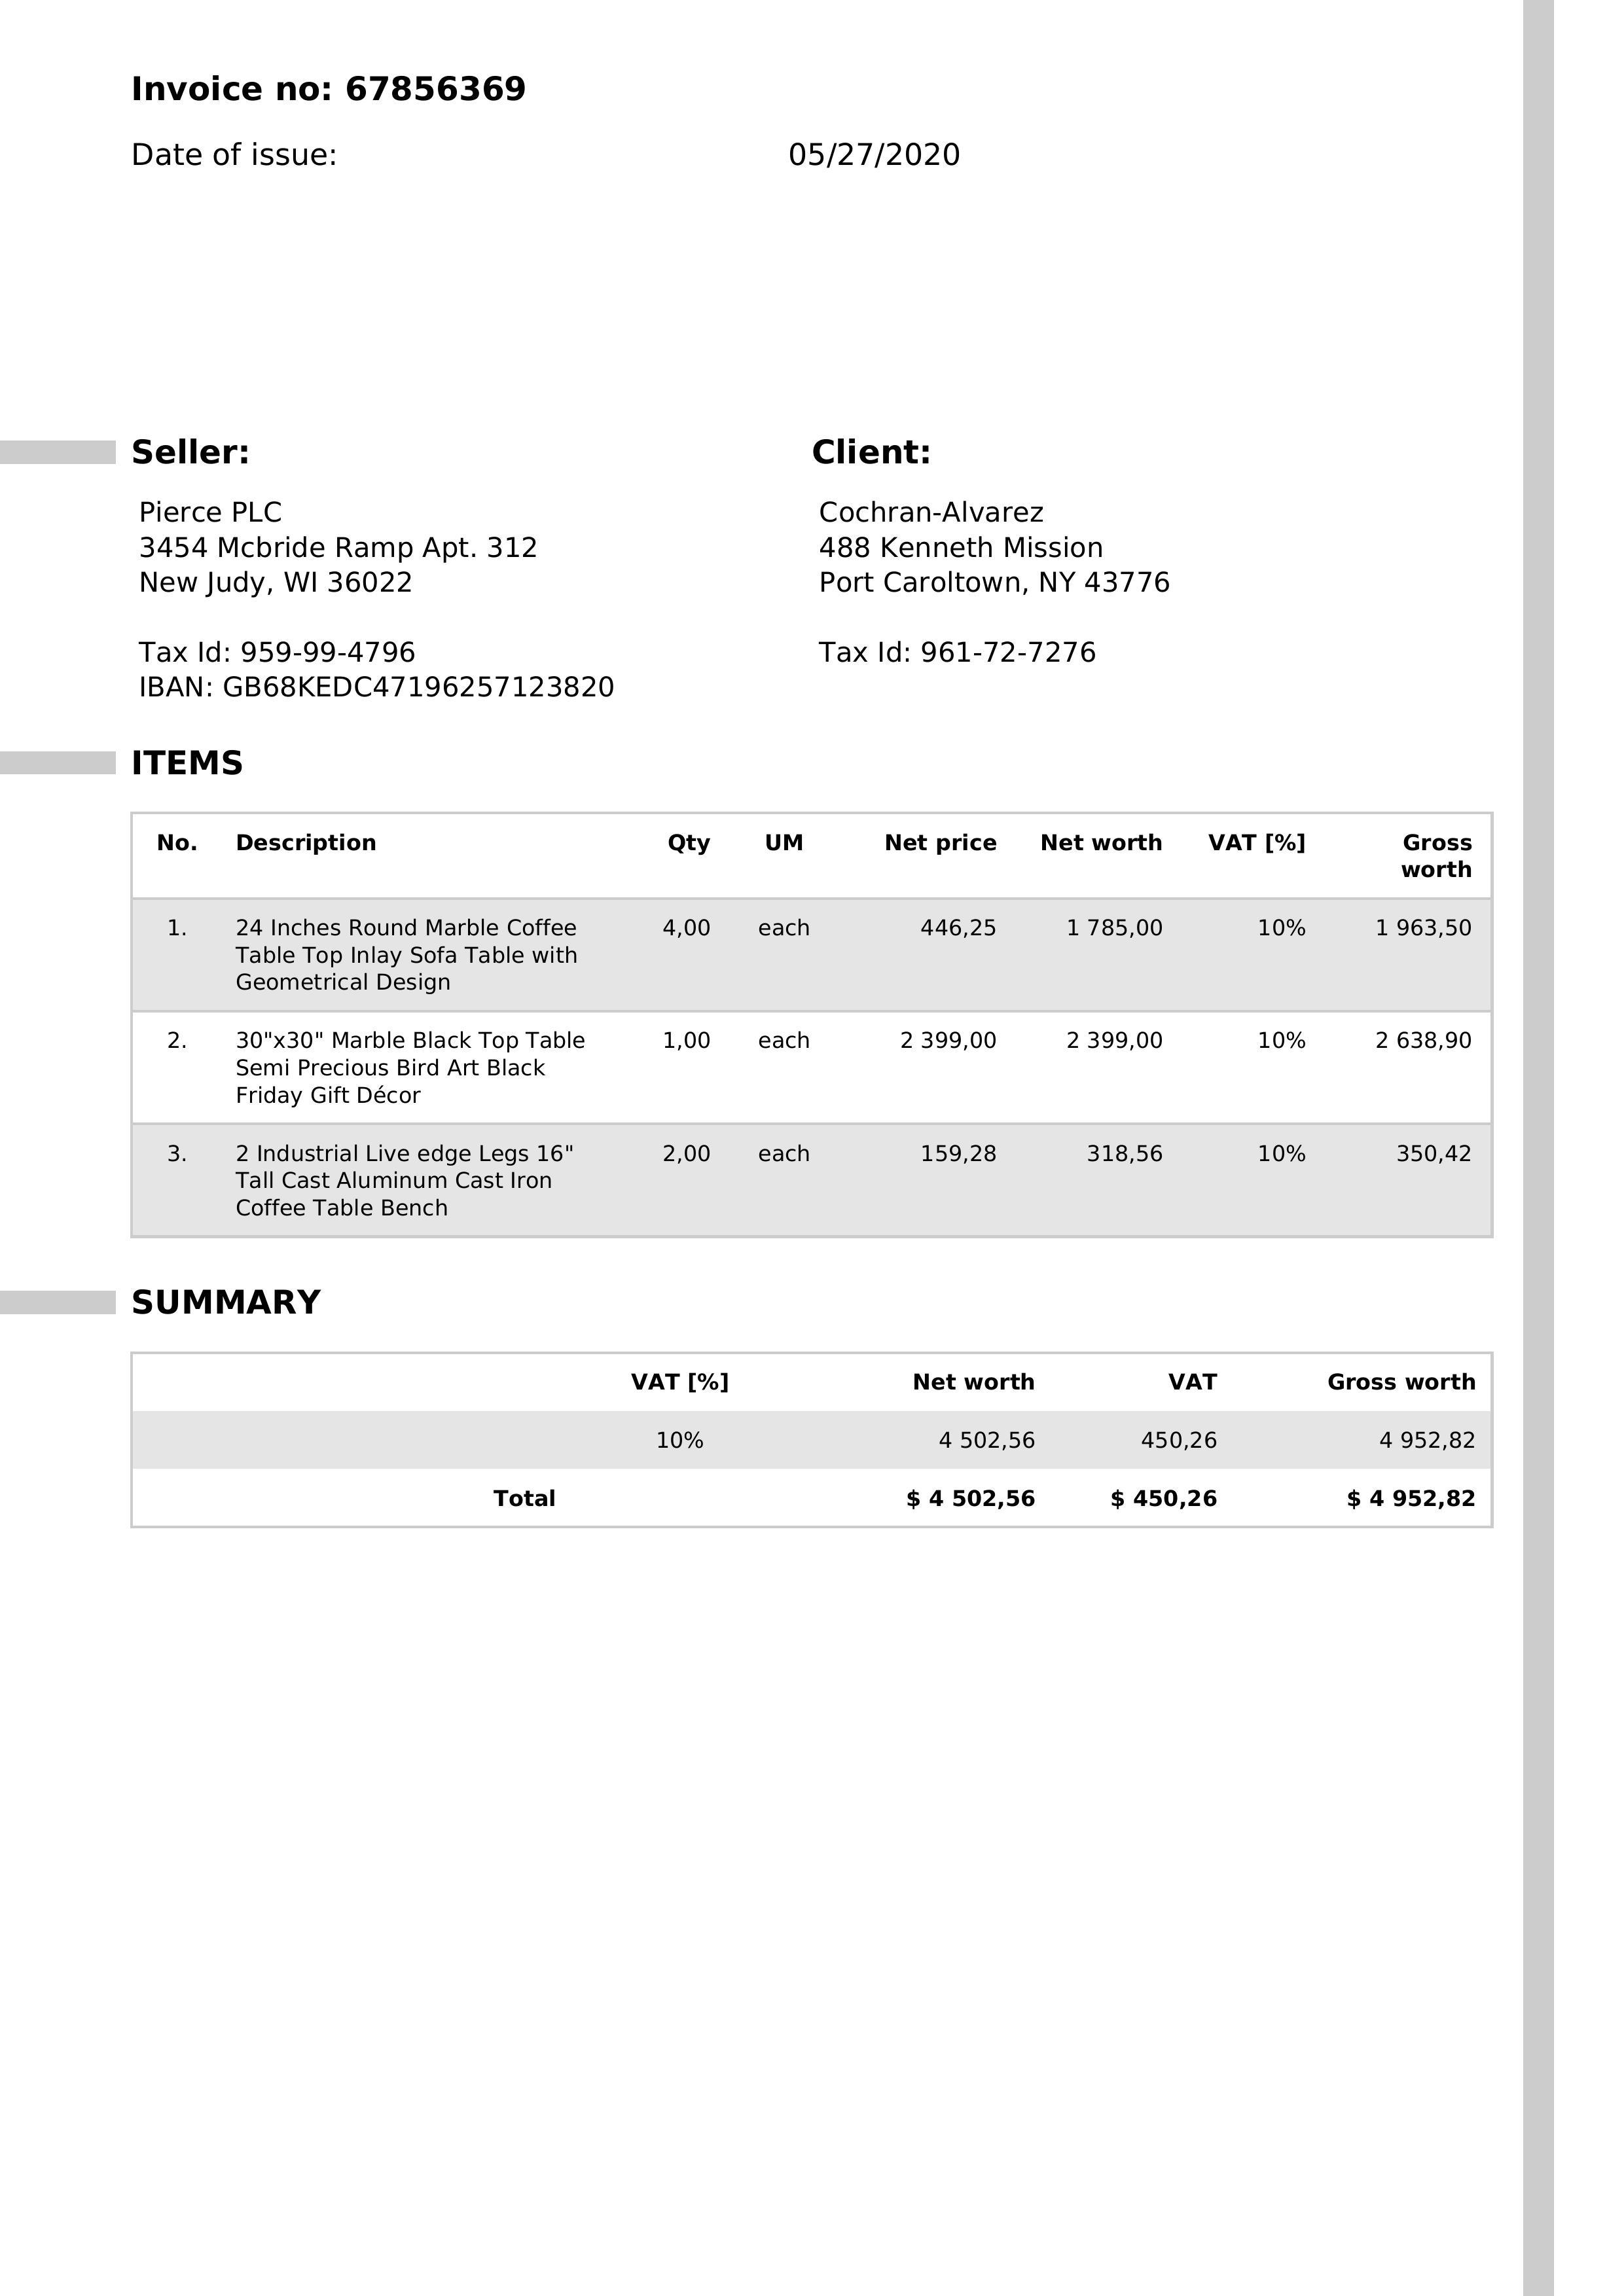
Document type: Invoice